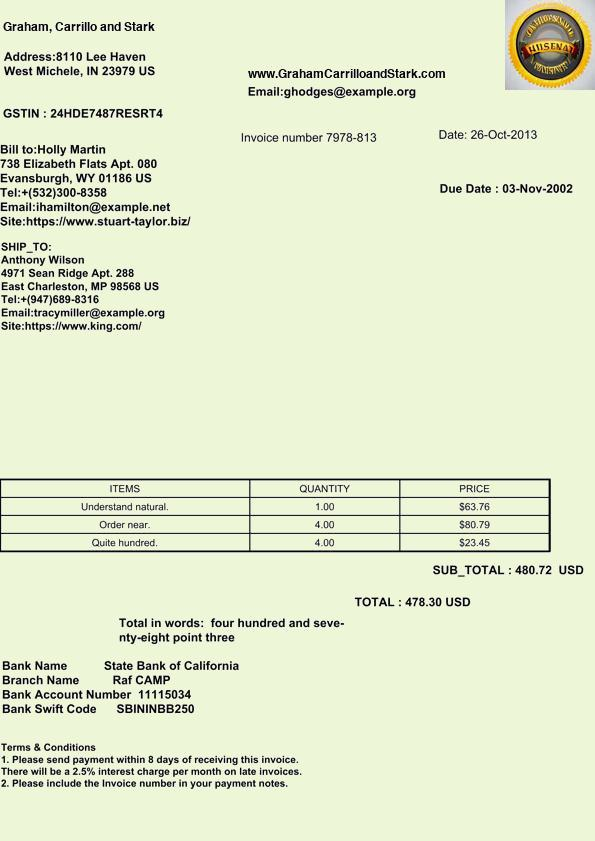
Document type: Invoice